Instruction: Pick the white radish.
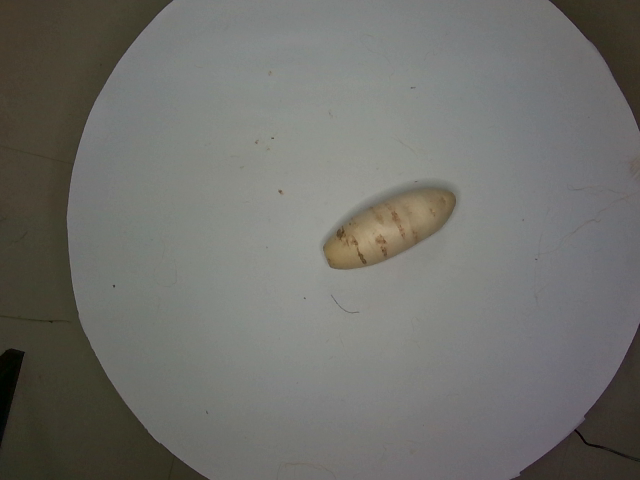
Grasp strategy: vertical